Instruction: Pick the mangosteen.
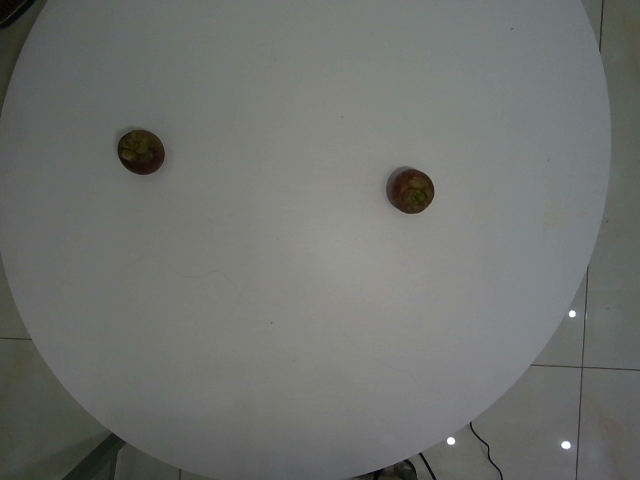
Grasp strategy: vertical